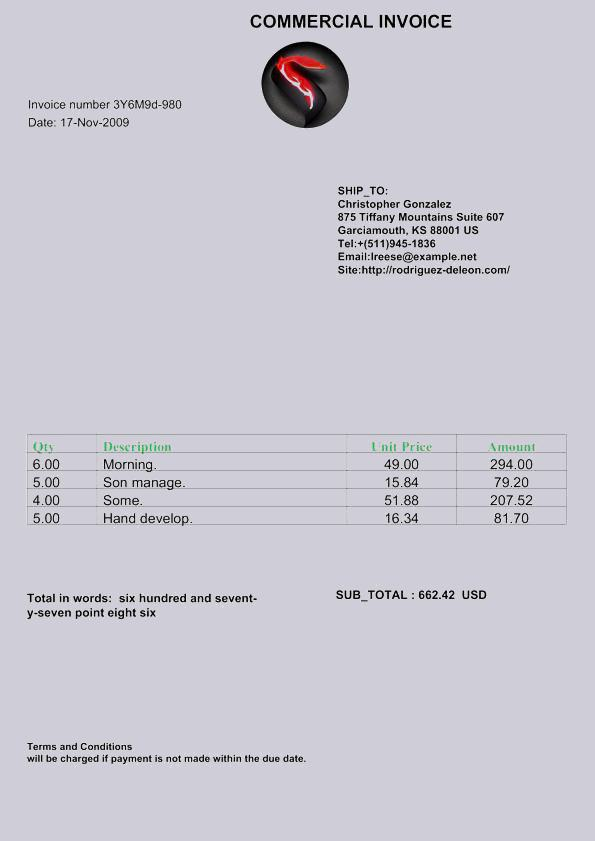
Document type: Invoice